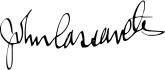
Signature of: john cassavetes